Question: What is the address or location of the property listed in the document?
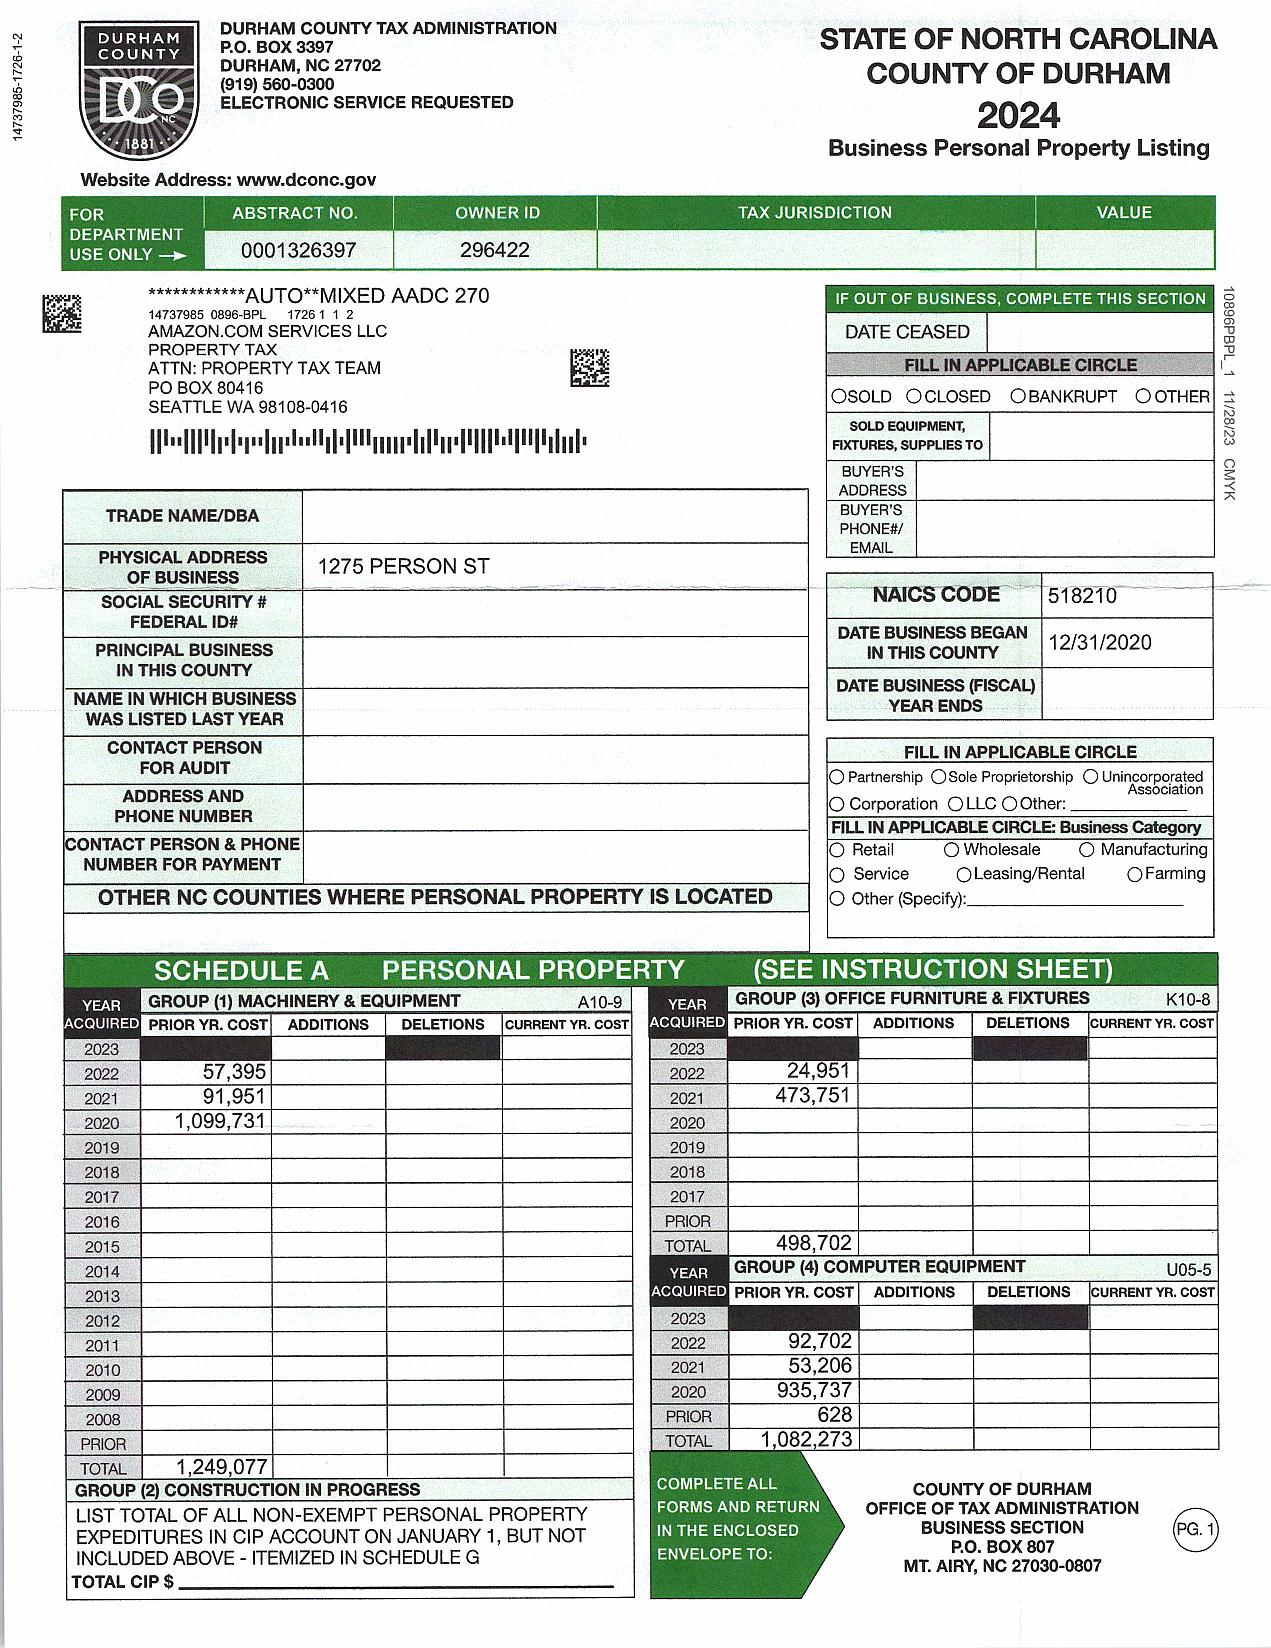
Answer: "1275 PERSON ST"